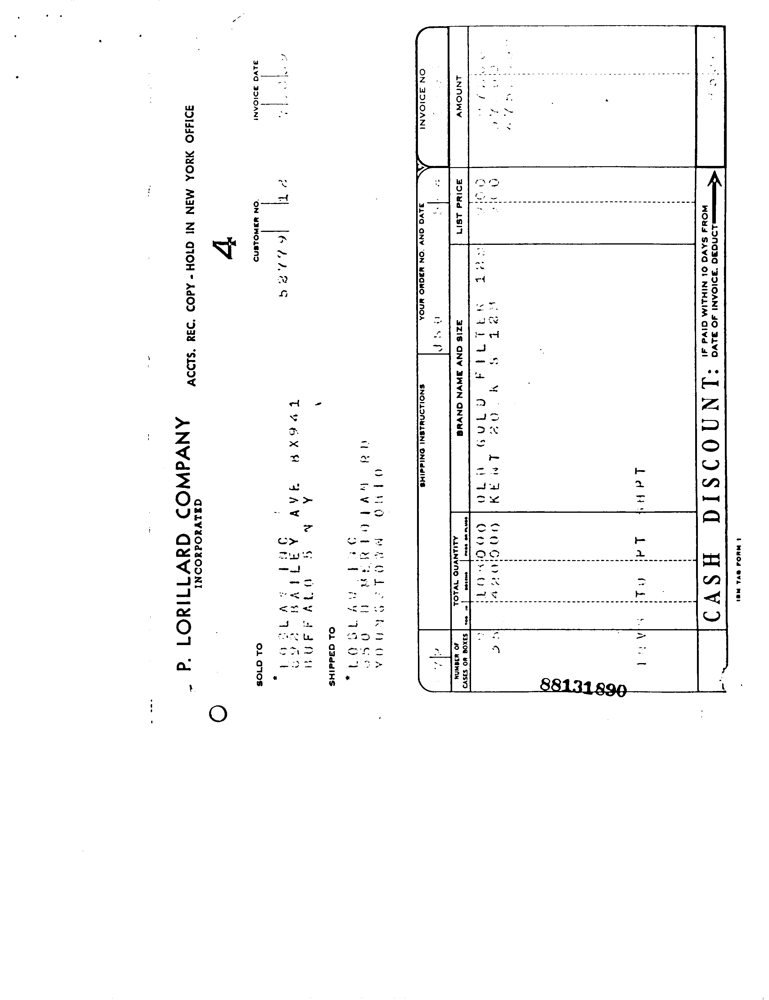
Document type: Invoice